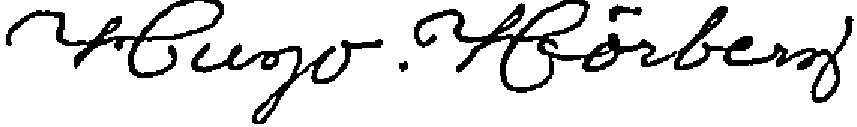
Signature of: q134622483